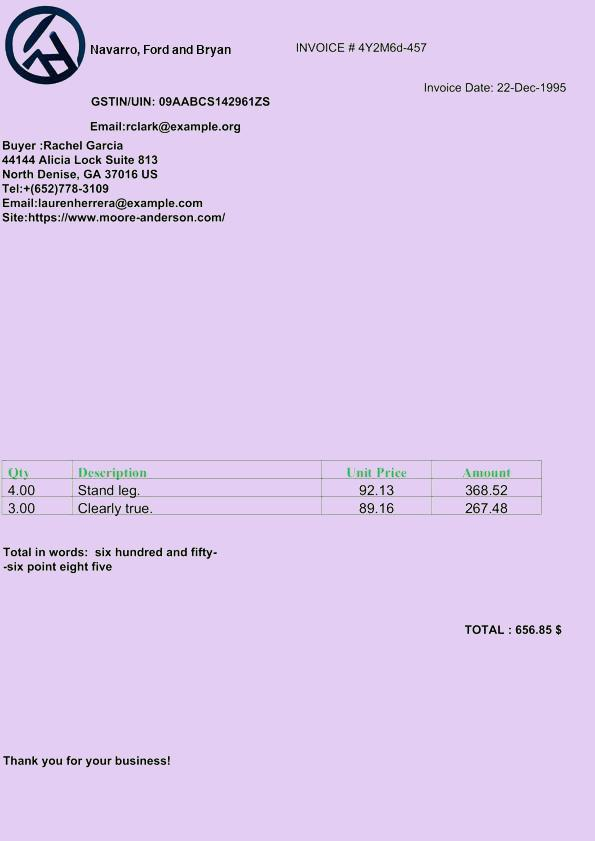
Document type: Invoice